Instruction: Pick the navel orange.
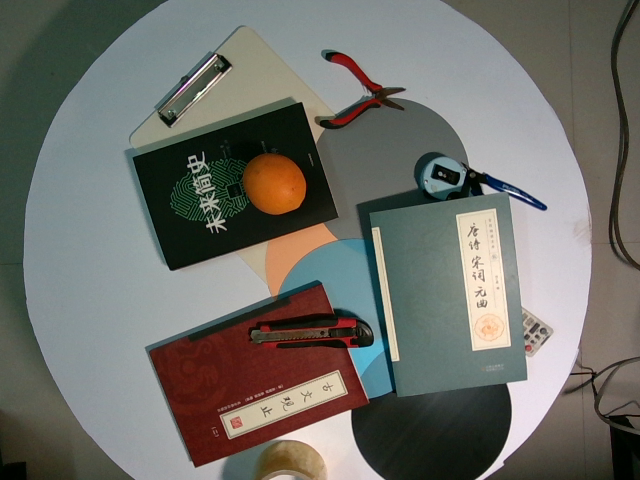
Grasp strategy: vertical